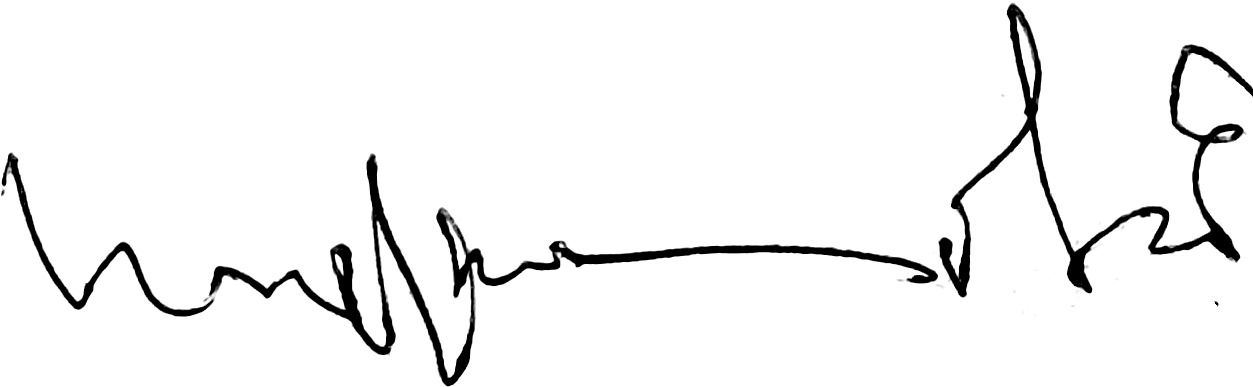
Signature of: ratnakar chaini